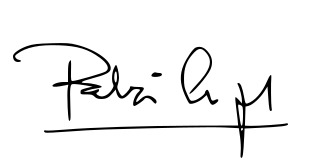
Signature of: patxi lópez